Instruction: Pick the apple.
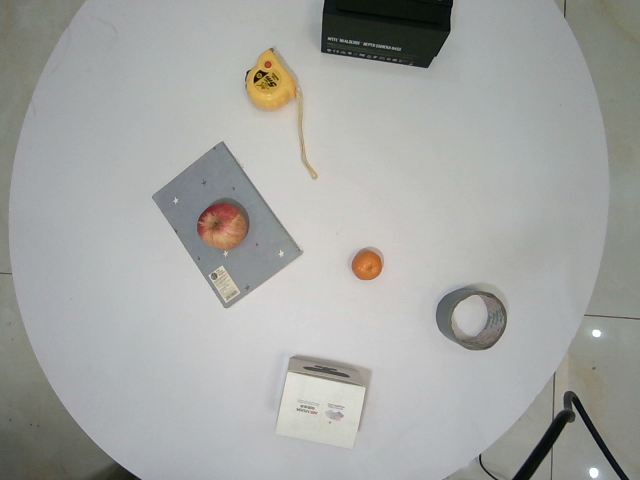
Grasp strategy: vertical